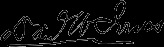
Signature of: daniel webster jones